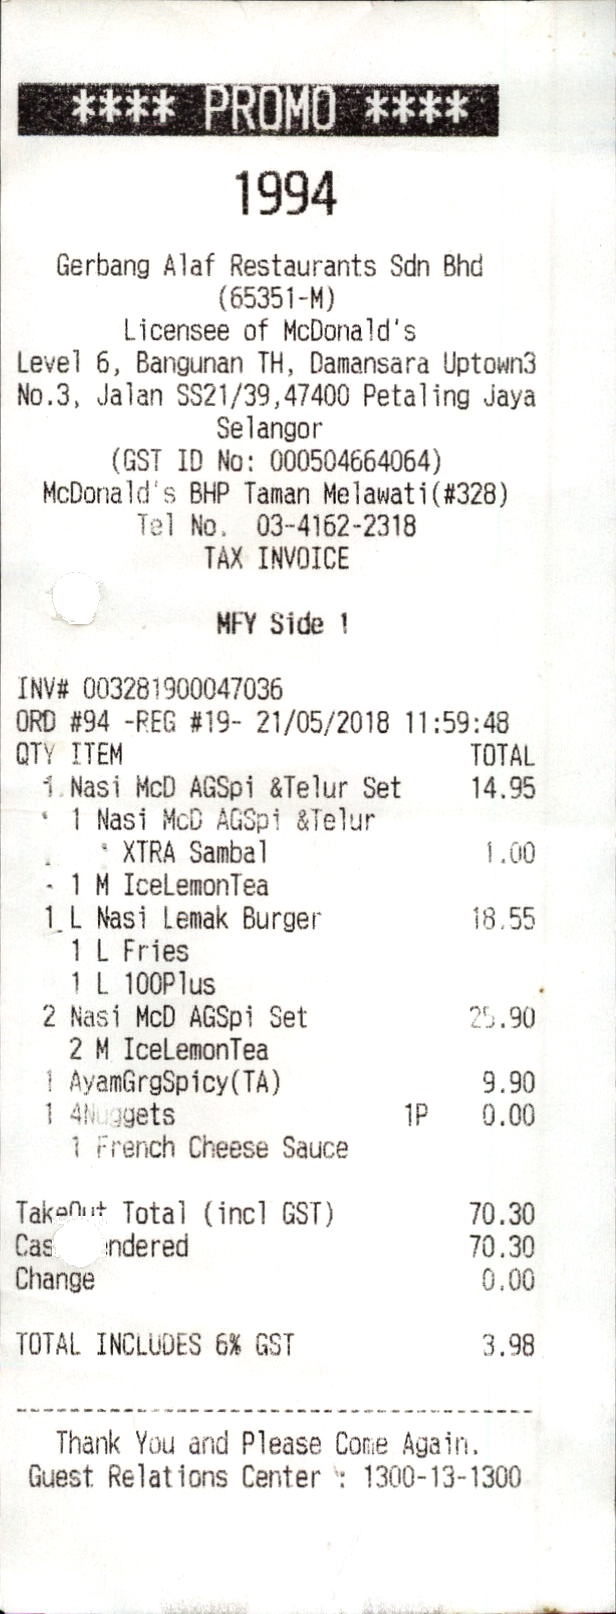
**** PROMO ****
1994
GERBANG ALAF RESTAURANTS SDN BHD
(65351-M)
LICENSEE OF MCDONALD'S
LEVEL 6, BANGUNAN TH, DAMANSARA UPTOWN3
NO.3, JALAN SS21/39,47400 PETALING JAYA
SELANGOR
(GST ID NO: 000504664064)
MCDONALD'S BHP TAMAN MELAWATI(#328)
TEL NO.
TAX INVOICE
MFY SIDE 1
INV# 003281900047036
ORD #94 -REG #19- 21/05/2018 11:59:48
QTY ITEM
TOTAL
1 NASI MCD AGSPI &TELUR SET
1 NASI MCD AGSPI &TELUR
XTRA SAMBAL
1 M ICELEMONTEA
1 L NASI LEMAK BURGER
1 L FRIES
1 L 100PLUS
2 NASI MCD AGSPI SET
2 M ICELEMONTEA
1 AYAMGRGSPICY(TA)
1 4NUGGETS
1 FRENCH CHEESE SAUCE
14.95
1.00
18.55
25.90
9.90
1P
0.00
TAKEOUT TOTAL (INCL GST)
CAS
CHANGE
70.30
70.30
0.00
TOTAL INCLUDES 6% GST
3.98
THANK YOU AND PLEASE COME AGAIN.
GUEST RELATIONS CENTER : 1300-13-1300
NDERED